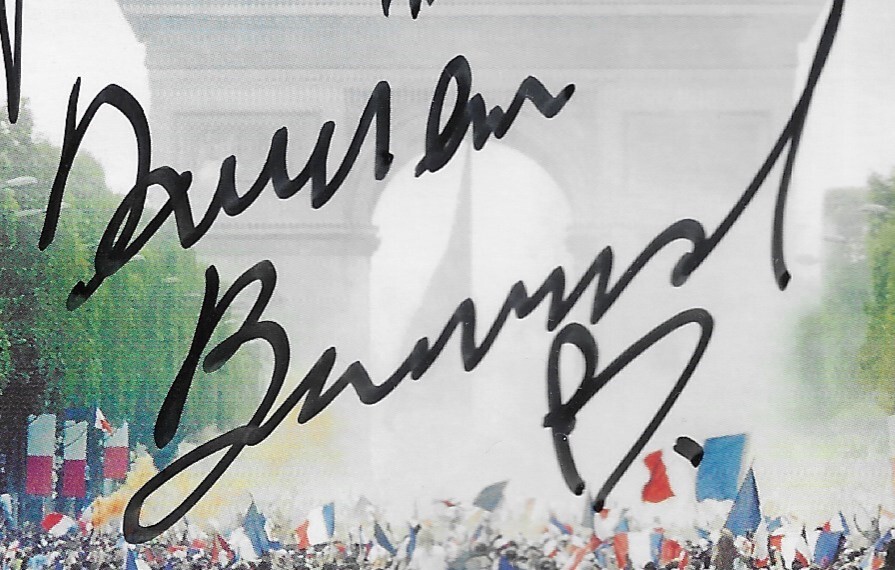
Signature of: damien bonnard